Question: What jurisdiction, city, or county is the document associated with?
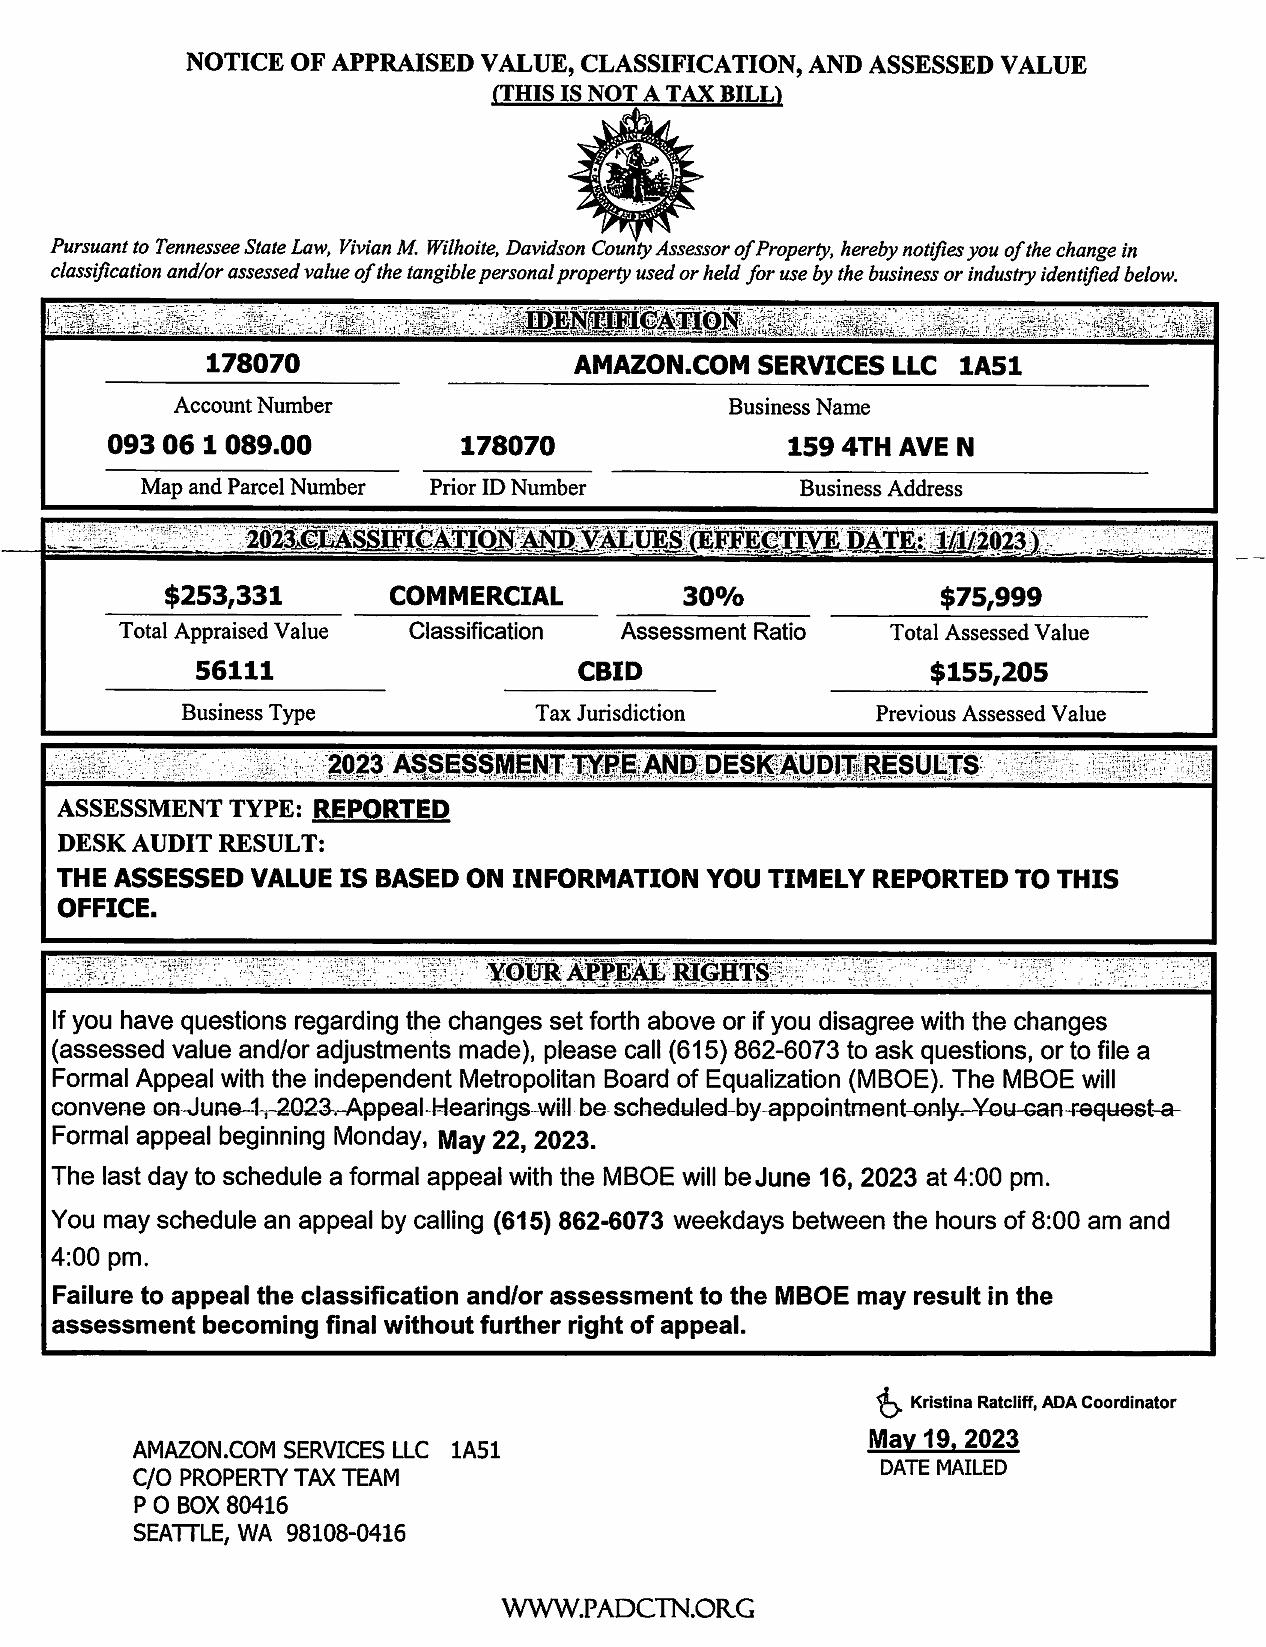
Answer: "Davidson County"